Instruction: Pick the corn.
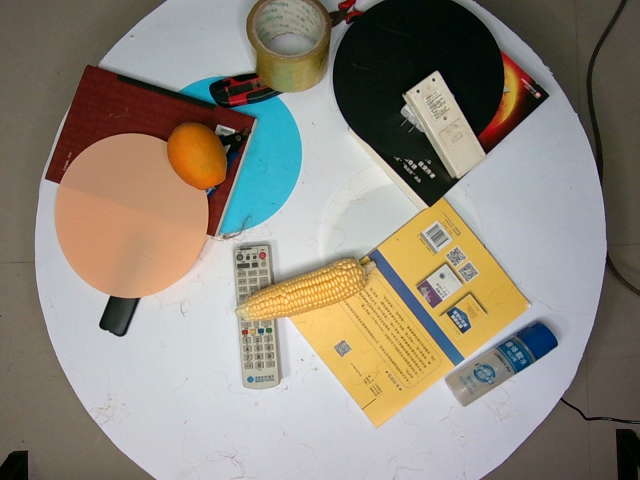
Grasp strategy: vertical